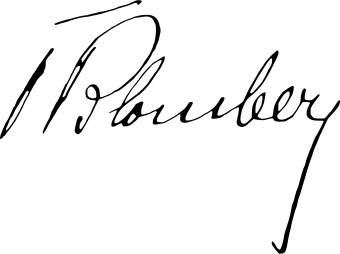
Signature of: werner von blomberg